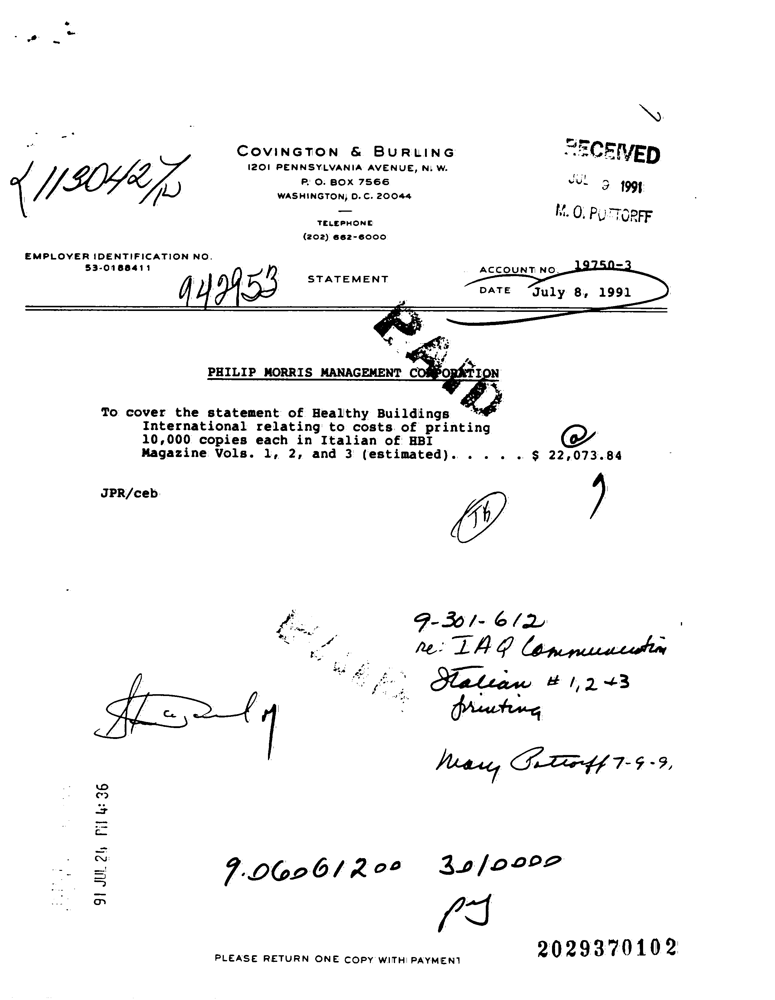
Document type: Invoice